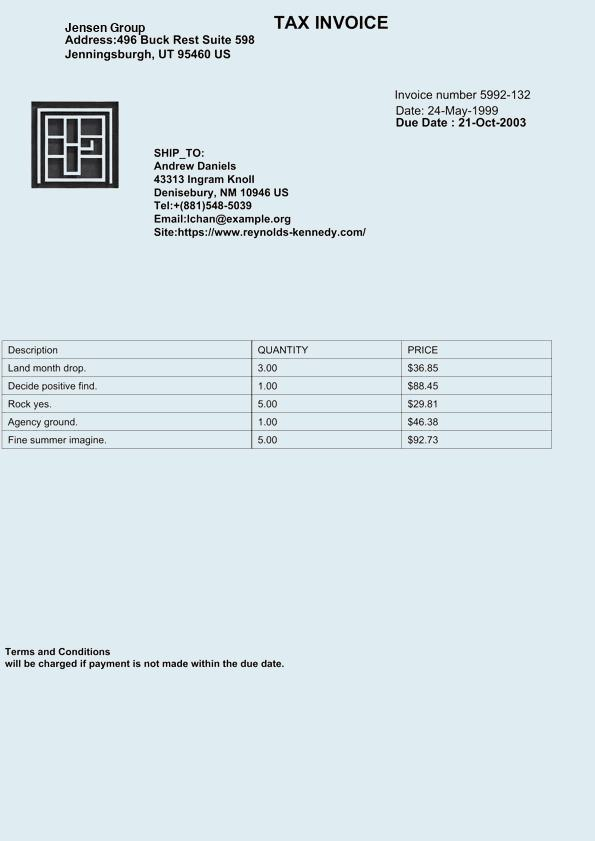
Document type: Invoice